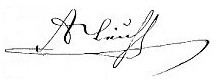
Signature of: anton teichl